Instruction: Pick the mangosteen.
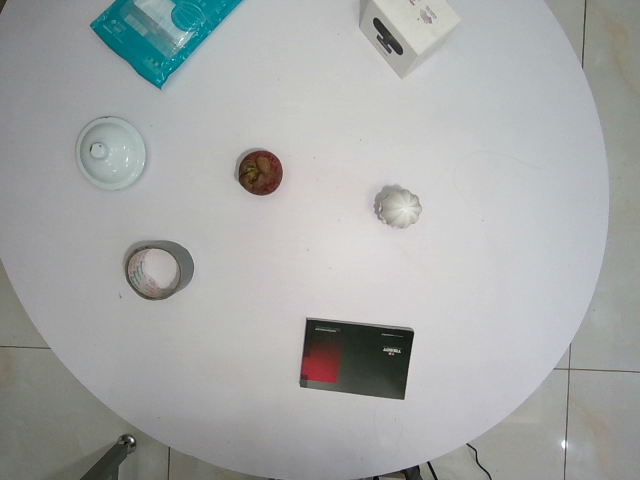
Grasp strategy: vertical